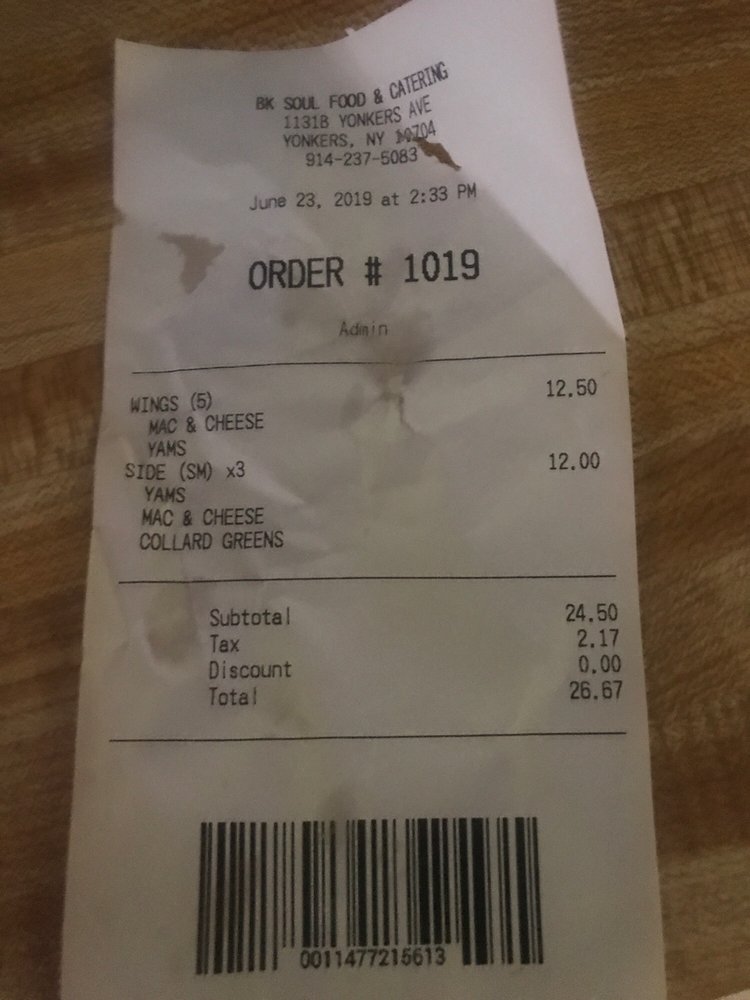
gt_parse: criticals: name: Total
price: 26.67
store: BK SOUL FOOD & CATERING
tell: 914-237-5083